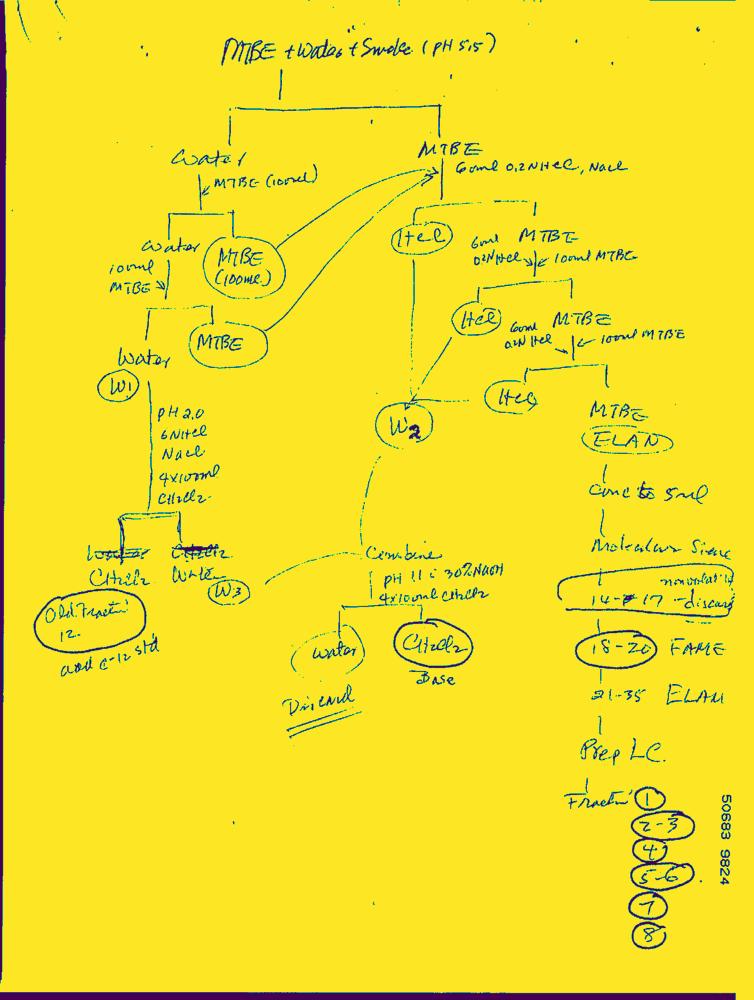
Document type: Hand-Written